Question: What do the imaging results show?
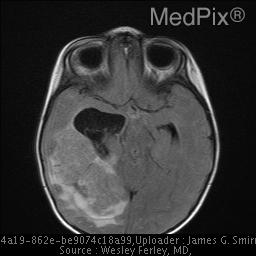
Answer: The imaging shows CT:  High density mass in the trigone of the right lateral ventricle. Mass effect.

MRI: Right lateral ventriclular mass with separate enhancing mass in left temporal horn, suggesting carcinoma.  Mass effect with midline shift.  Acute hemorrhage, right temporal horn, best seen on GRE images.  Trapping of right temporal horn Hydrocephalus.